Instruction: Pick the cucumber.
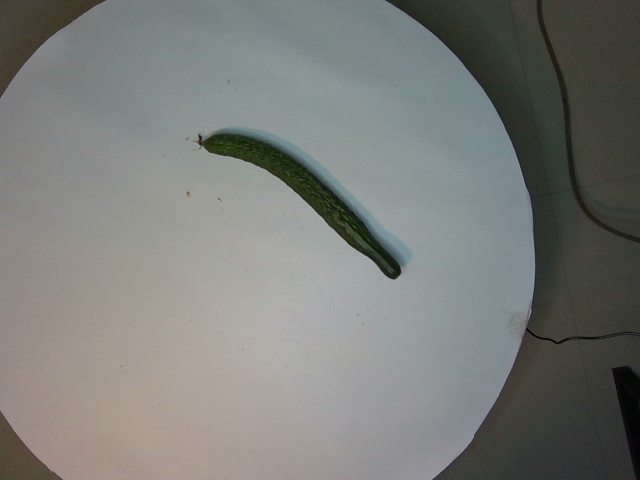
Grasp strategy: vertical